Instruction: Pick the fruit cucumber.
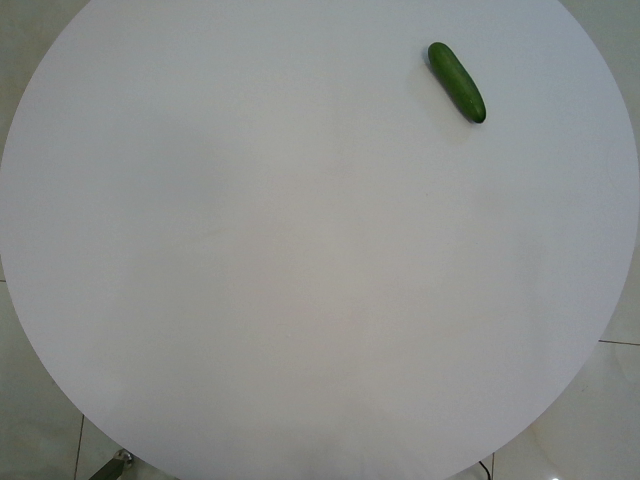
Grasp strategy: vertical